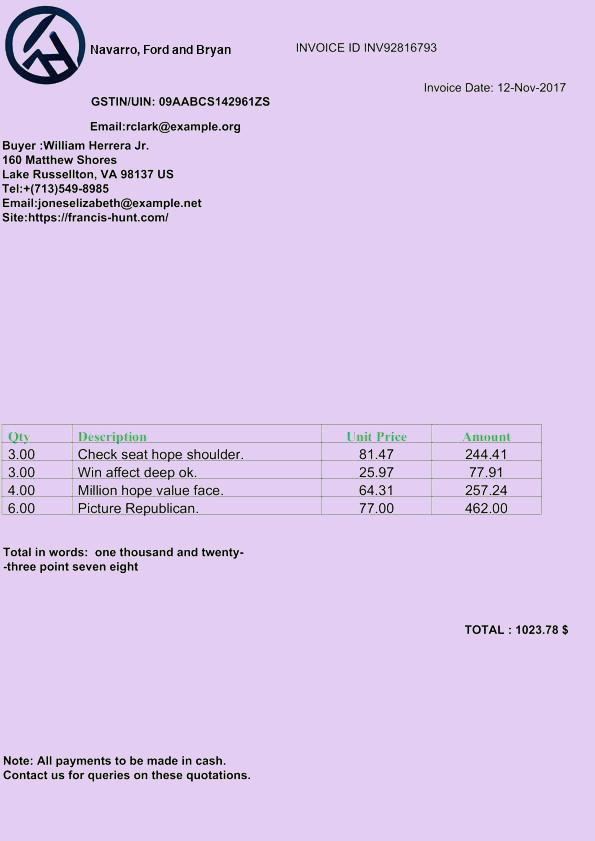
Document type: Invoice